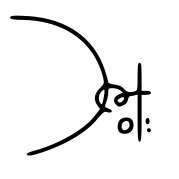
Signature of: tsukumizu